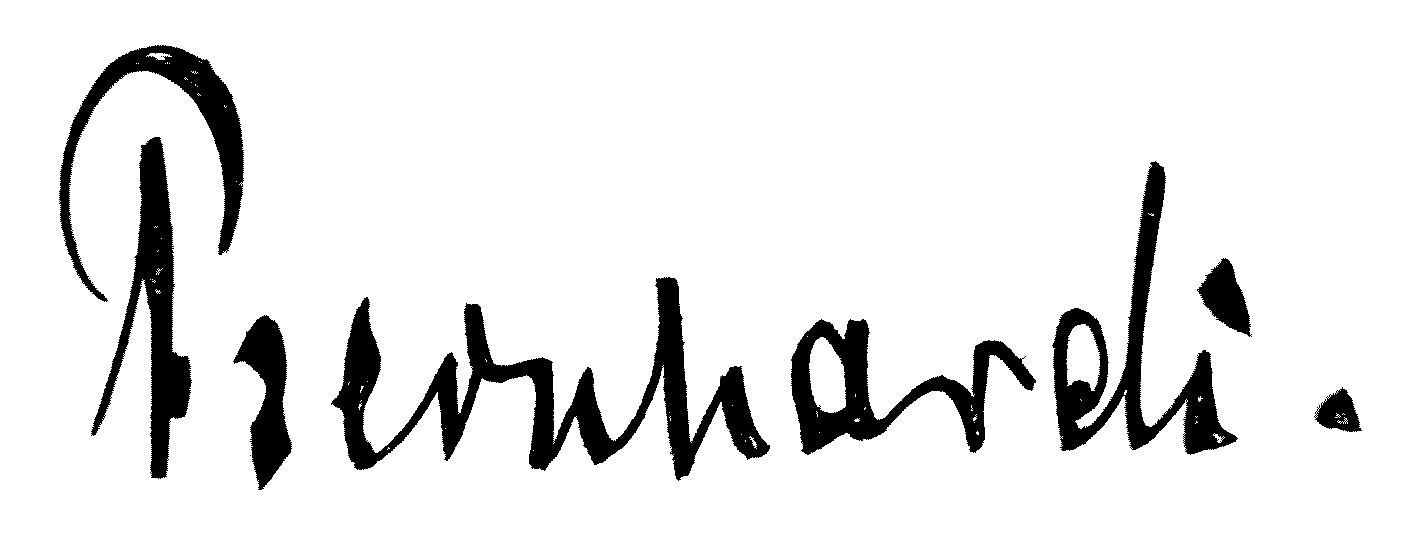
Signature of: friedrich bernhardi